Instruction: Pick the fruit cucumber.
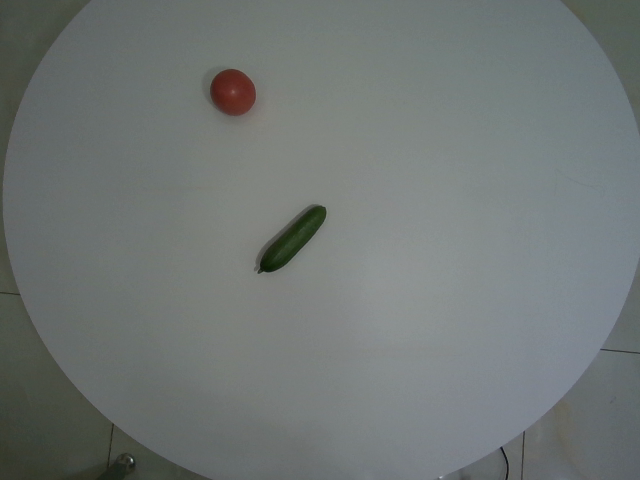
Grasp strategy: vertical